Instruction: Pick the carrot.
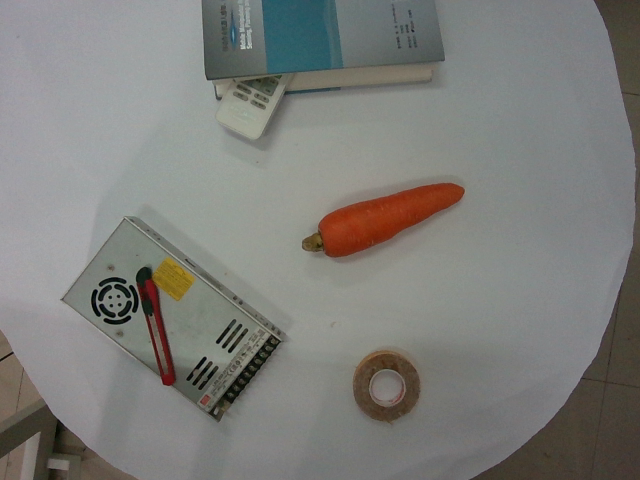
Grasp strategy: vertical